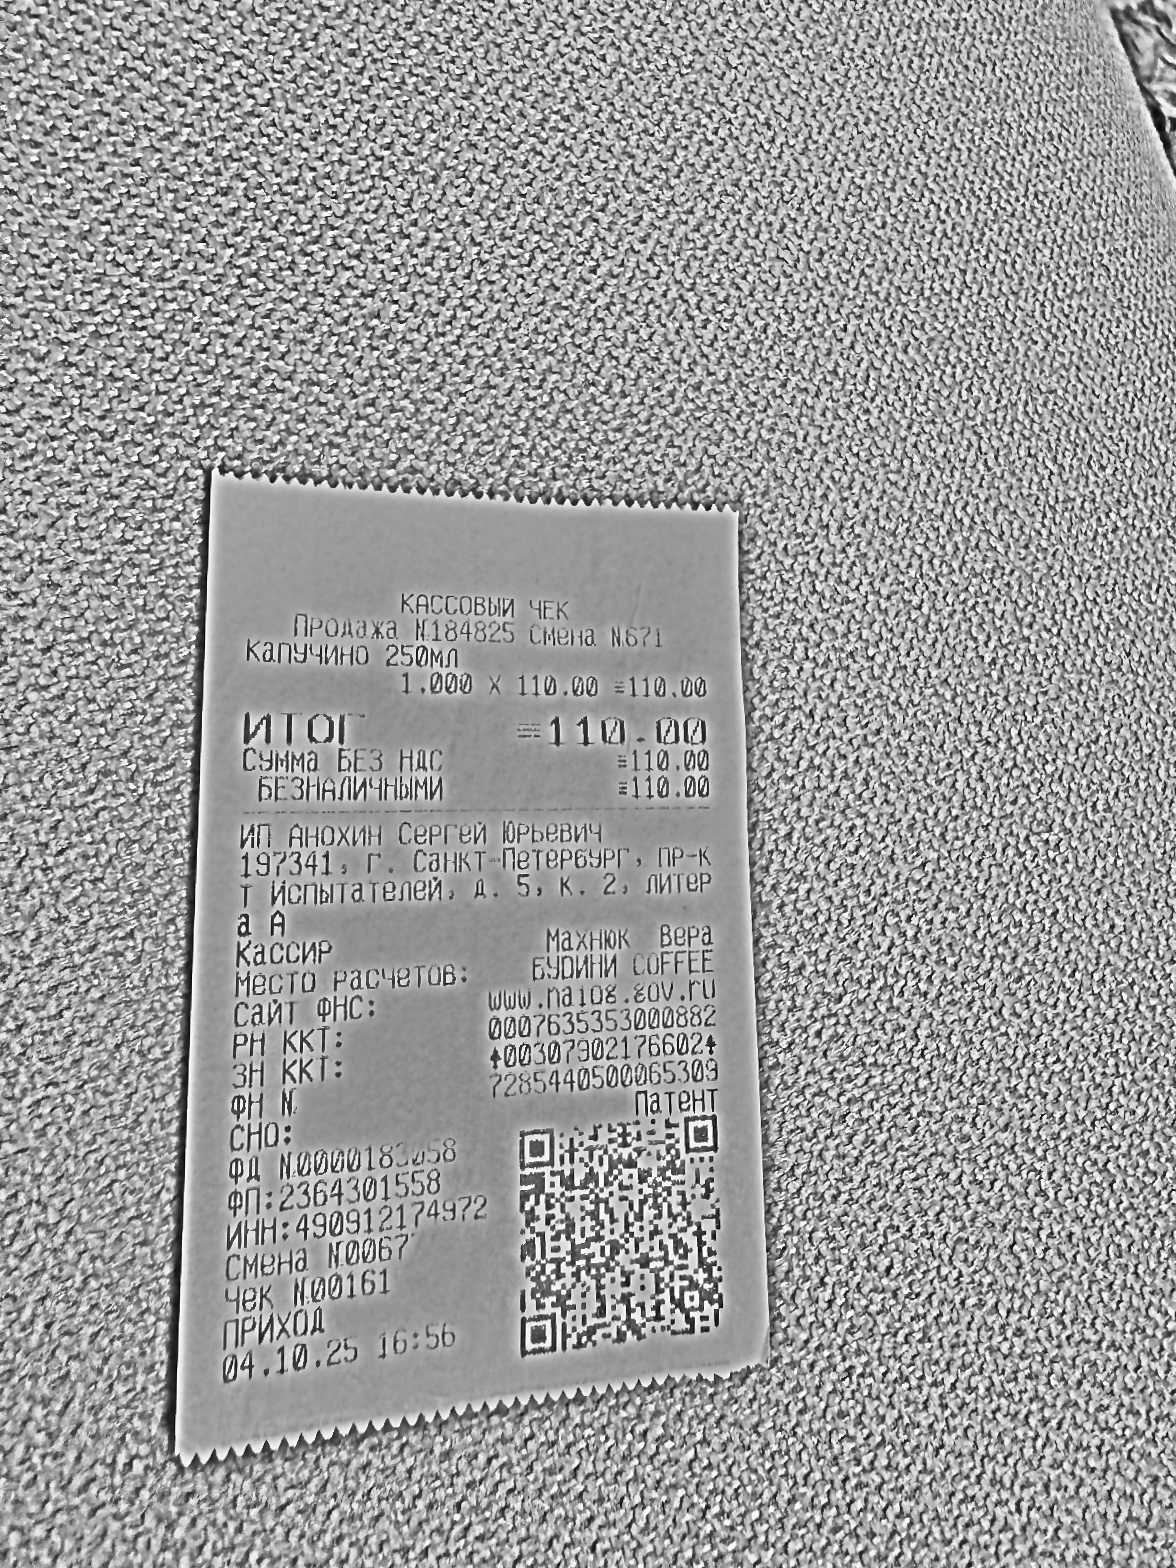
Продавец: ИП Анохин Сергей Юрьевич
ИНН: 490912174972
Дата: 04.10.25
Товары: Капучино 250мл
Количество: 1
Цена: 110.00
Сумма: 110.00
Итого: 110.00